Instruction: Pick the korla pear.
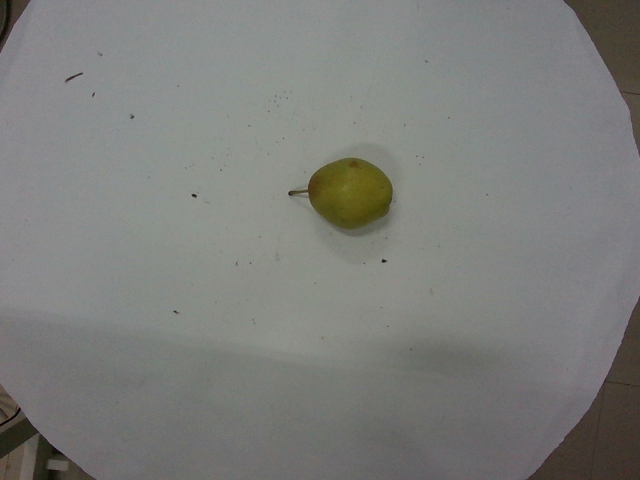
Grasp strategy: vertical